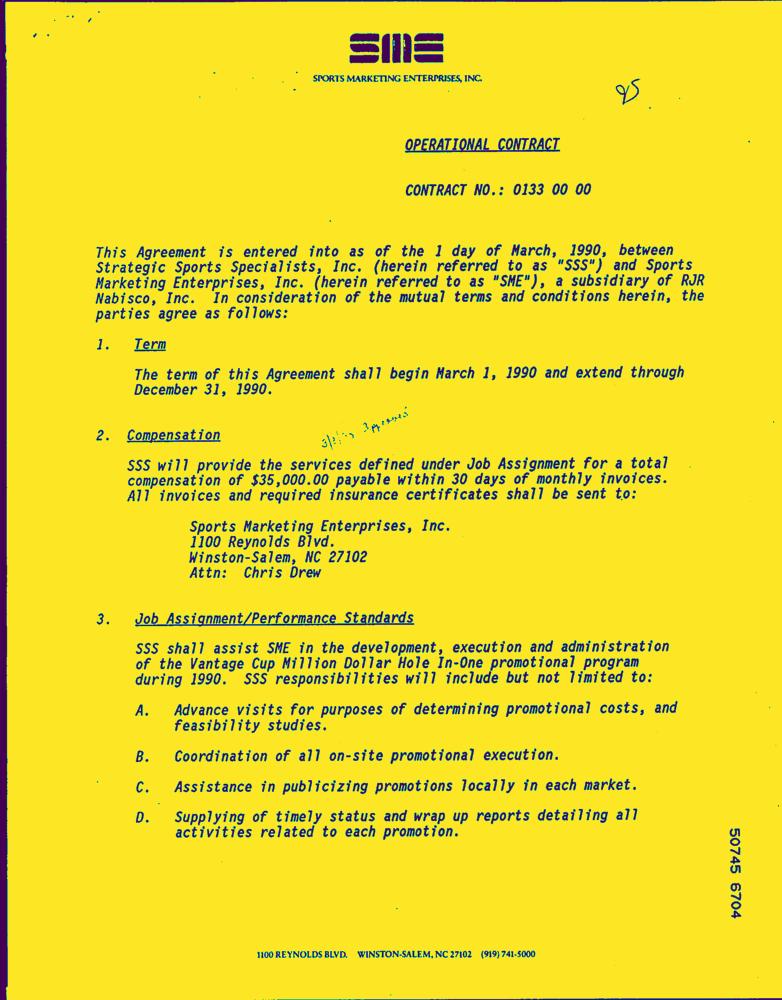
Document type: Letter-Doc